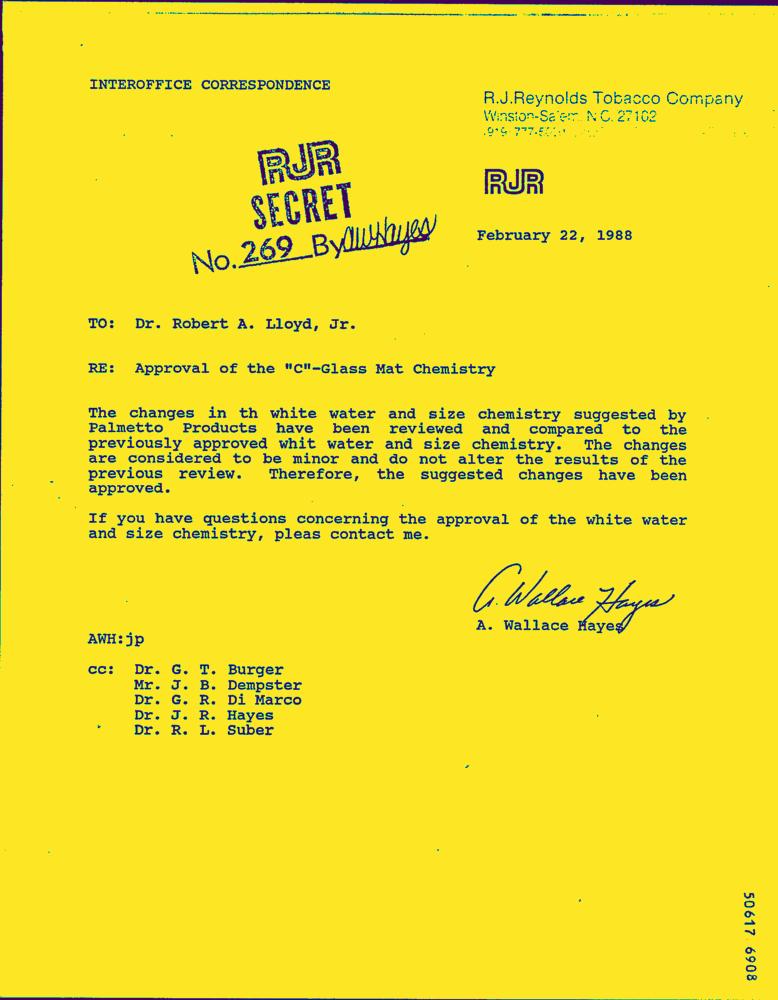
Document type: Letter-Doc